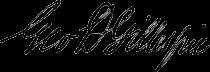
Signature of: george d gillespie